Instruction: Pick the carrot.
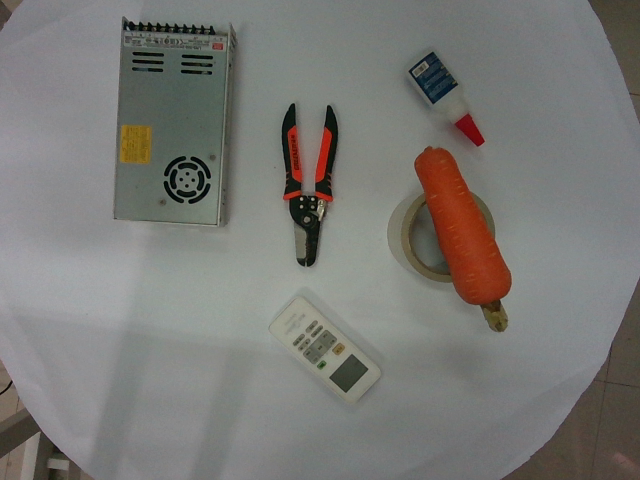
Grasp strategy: vertical